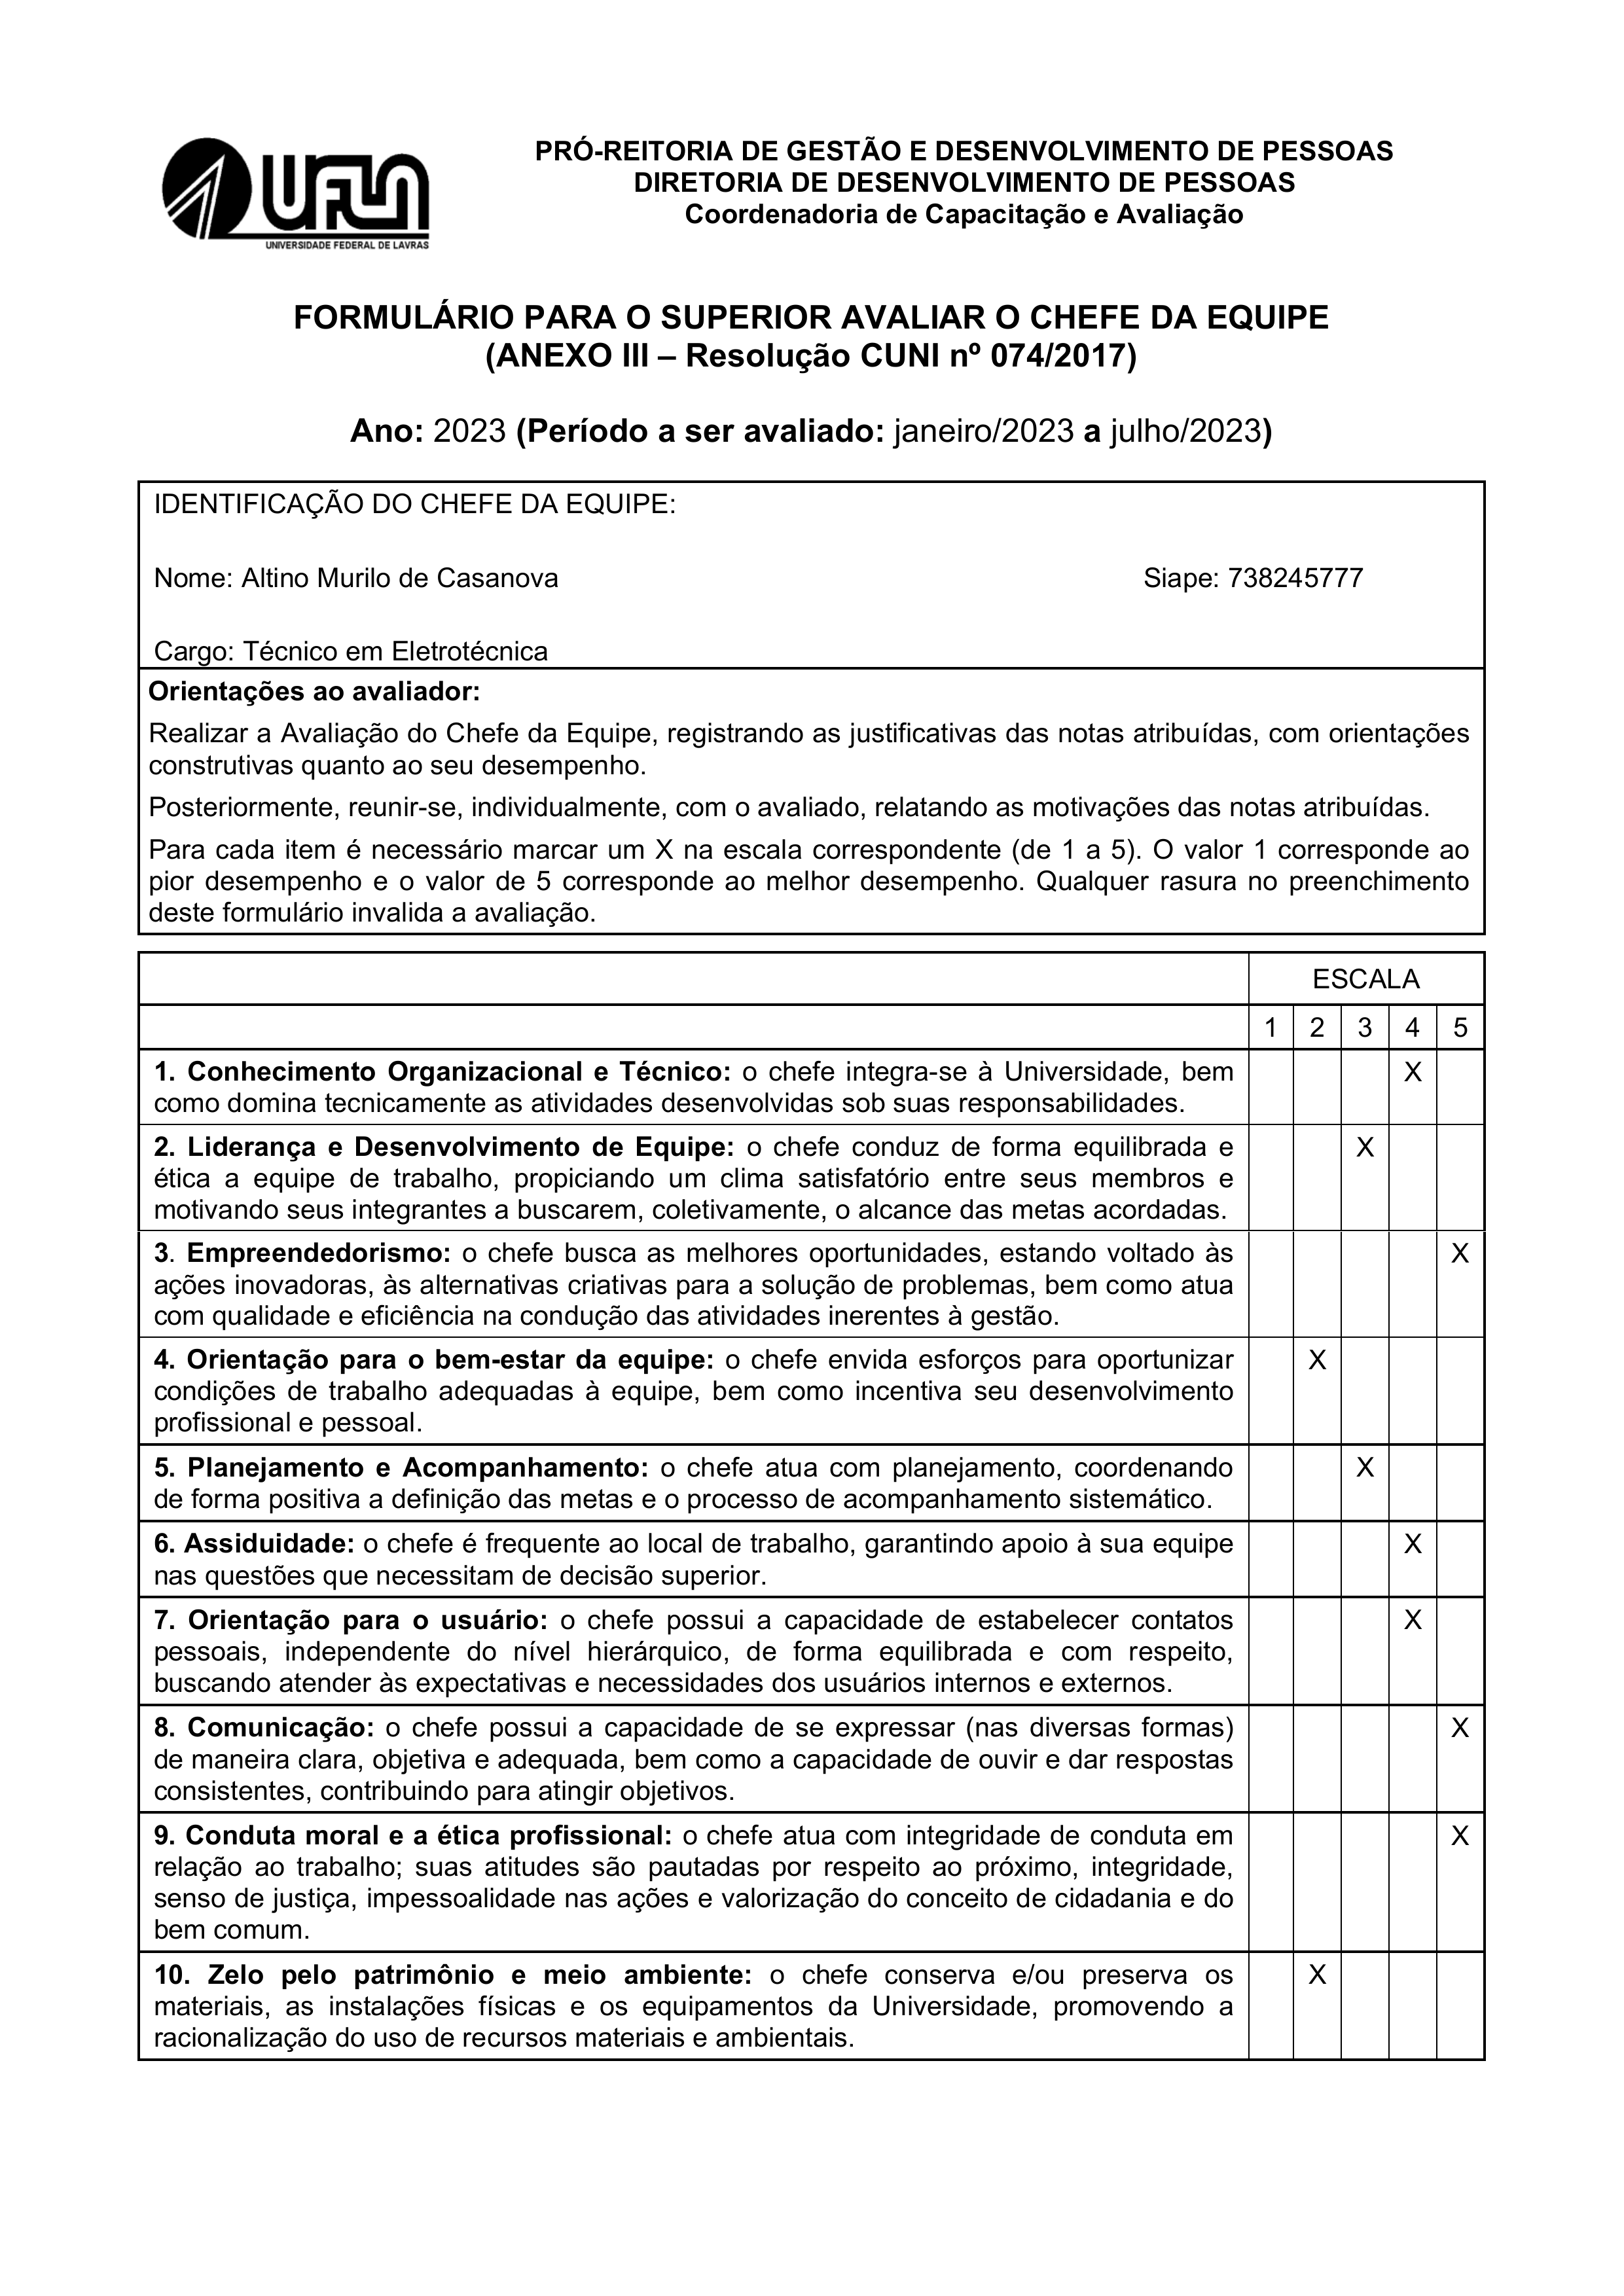
PRÓ-REITORIA DE GESTÃO E DESENVOLVIMENTO DE PESSOAS
UFLA
DIRETORIA DE DESENVOLVIMENTO DE PESSOAS
Coordenadoria de Capacitação e Avaliação
UNIVERSIDADE FEDERAL DE LAVRAS
FORMULÁRIO PARA O SUPERIOR AVALIAR O CHEFE DA EQUIPE
(ANEXO III - Resolução CUNI nº 074/2017)
Período a ser avaliado:
janeiro/2023 a julho/2023
Ano:
2023
(
)
IDENTIFICAÇÃO DO CHEFE DA EQUIPE:
Nome:
Altino Murilo de Casanova
Siape:
738245777
Cargo:
Técnico em Eletrotécnica
Orientações ao avaliador:
Realizar a Avaliação do Chefe da Equipe, registrando as justificativas das notas atribuídas, com orientações construtivas quanto ao seu desempenho.
Posteriormente, reunir-se, individualmente, com o avaliado, relatando as motivações das notas atribuídas.
Para cada item é necessário marcar um X na escala correspondente (de 1 a 5). O valor 1 corresponde ao pior desempenho e o valor de 5 corresponde ao melhor desempenho. Qualquer rasura no preenchimento deste formulário invalida a avaliação.
ESCALA
1
2
X
X
3
X
X
4
X
X
X
5
X
X
X
1. Conhecimento Organizacional e Técnico: o chefe integra-se à Universidade, bem como domina tecnicamente as atividades desenvolvidas sob suas responsabilidades.
2. Liderança e Desenvolvimento de Equipe: o chefe conduz de forma equilibrada e ética a equipe de trabalho, propiciando um clima satisfatório entre seus membros e motivando seus integrantes a buscarem, coletivamente, o alcance das metas acordadas.
3. Empreendedorismo: o chefe busca as melhores oportunidades, estando voltado às ações inovadoras, às alternativas criativas para a solução de problemas, bem como atua com qualidade e eficiência na condução das atividades inerentes à gestão.
4. Orientação para o bem-estar da equipe: o chefe envida esforços para oportunizar condições de trabalho adequadas à equipe, bem como incentiva seu desenvolvimento profissional e pessoal.
5. Planejamento e Acompanhamento: o chefe atua com planejamento, coordenando de forma positiva a definição das metas e o processo de acompanhamento sistemático.
6. Assiduidade: o chefe é frequente ao local de trabalho, garantindo apoio à sua equipe nas questões que necessitam de decisão superior.
7. Orientação para o usuário: o chefe possui a capacidade de estabelecer contatos pessoais, independente do nível hierárquico, de forma equilibrada e com respeito, buscando atender às expectativas e necessidades dos usuários internos e externos.
8. Comunicação: o chefe possui a capacidade de se expressar (nas diversas formas) de maneira clara, objetiva e adequada, bem como a capacidade de ouvir e dar respostas consistentes, contribuindo para atingir objetivos.
9. Conduta moral e a ética profissional: o chefe atua com integridade de conduta em relação ao trabalho; suas atitudes são pautadas por respeito ao próximo, integridade, senso de justiça, impessoalidade nas ações e valorização do conceito de cidadania e do bem comum.
10. Zelo pelo patrimônio e meio ambiente: o chefe conserva e/ou preserva os materiais, as instalações físicas e os equipamentos da Universidade, promovendo a racionalização do uso de recursos materiais e ambientais.